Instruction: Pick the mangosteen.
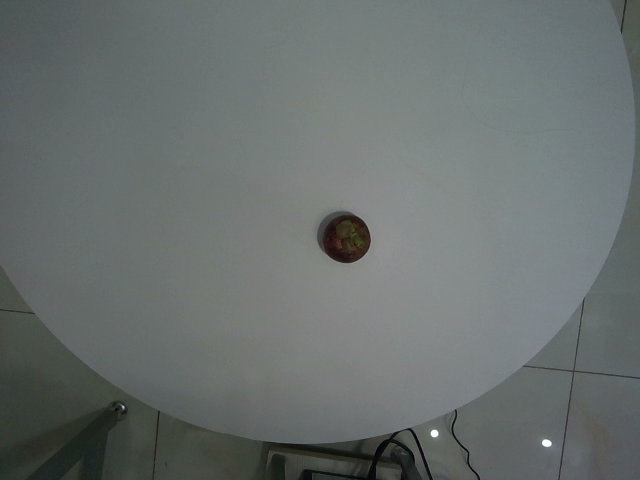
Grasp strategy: vertical